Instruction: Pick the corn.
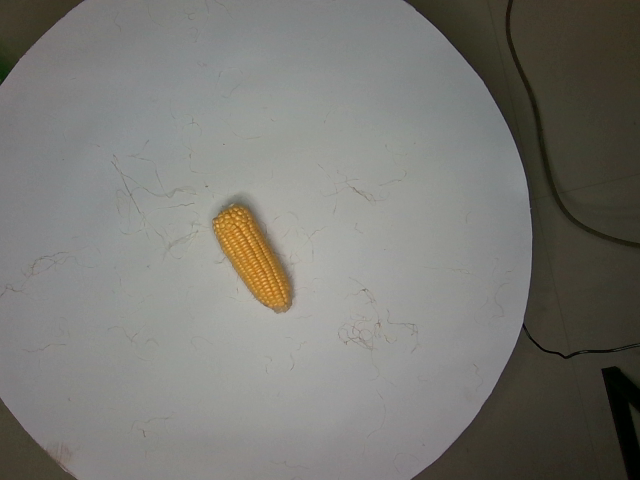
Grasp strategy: vertical